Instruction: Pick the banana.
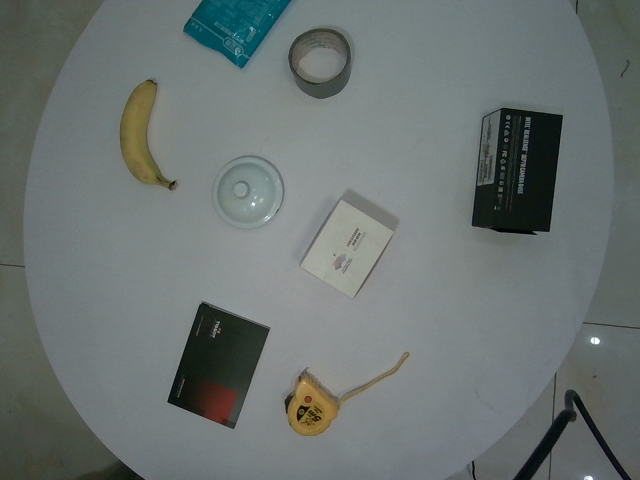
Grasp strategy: vertical